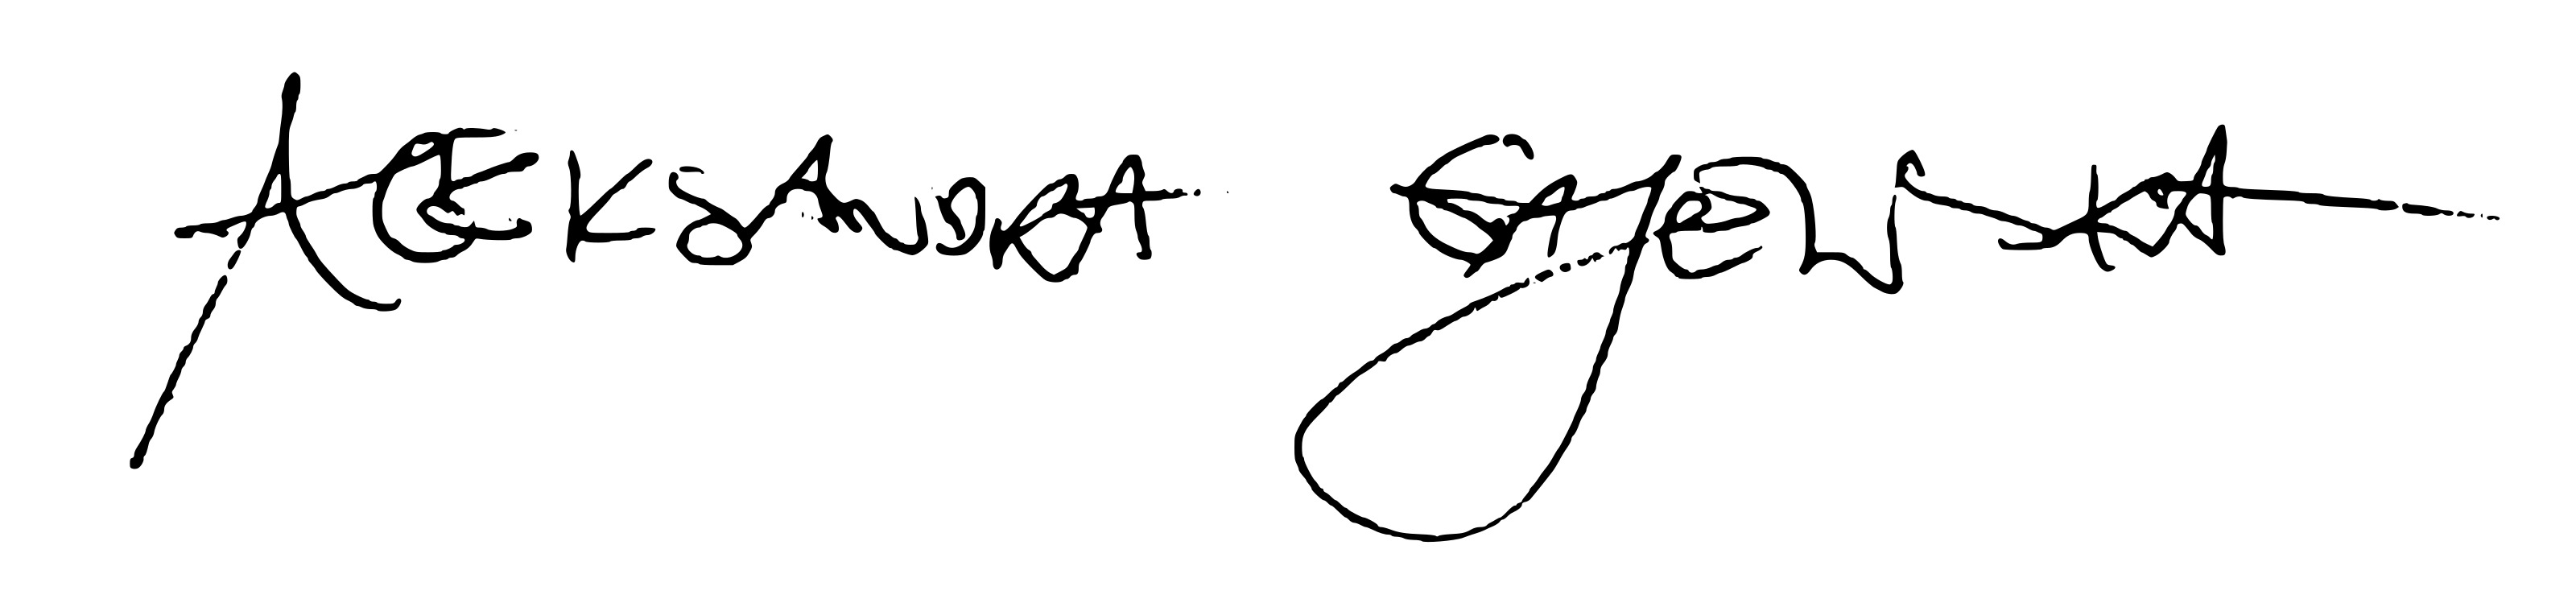
Signature of: aleksandra gajewska